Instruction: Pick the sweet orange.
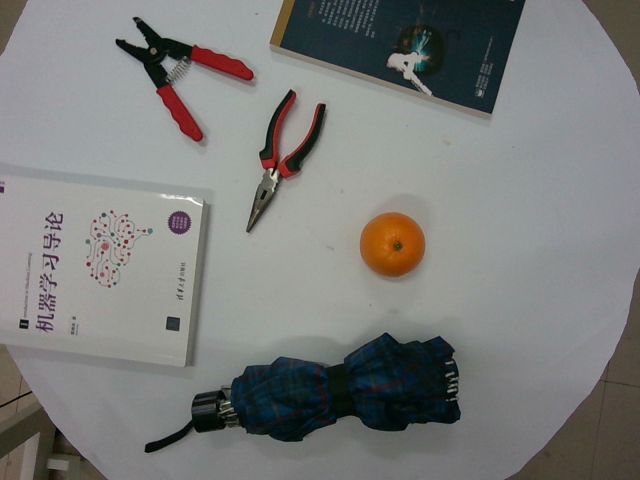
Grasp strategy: vertical